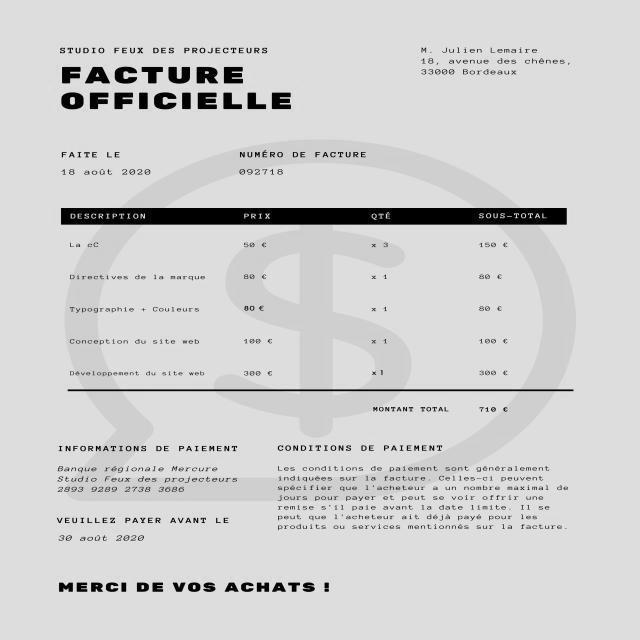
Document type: Invoice